Question: What could the diagnosis suggest?
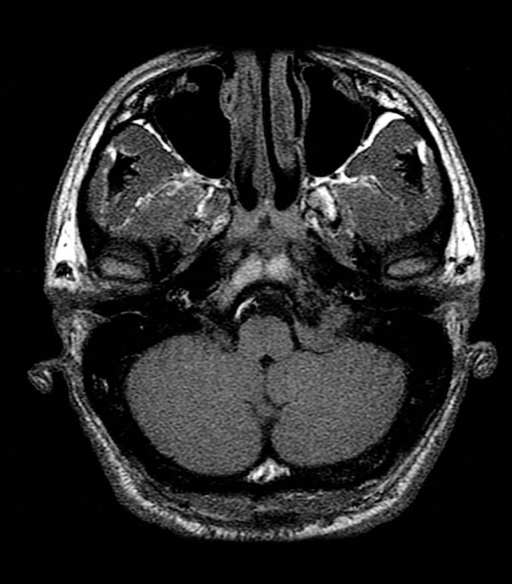
Answer: The possible diagnosis includes meningioma
nerve sheath tumor (schwannoma)
less likely:
paraganglioma
metastatic disease
lymphoma.